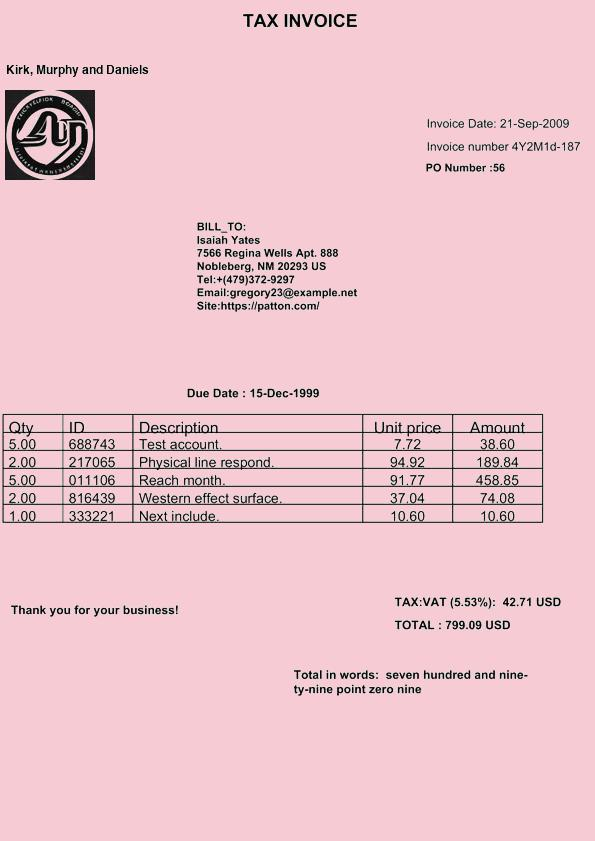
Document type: Invoice